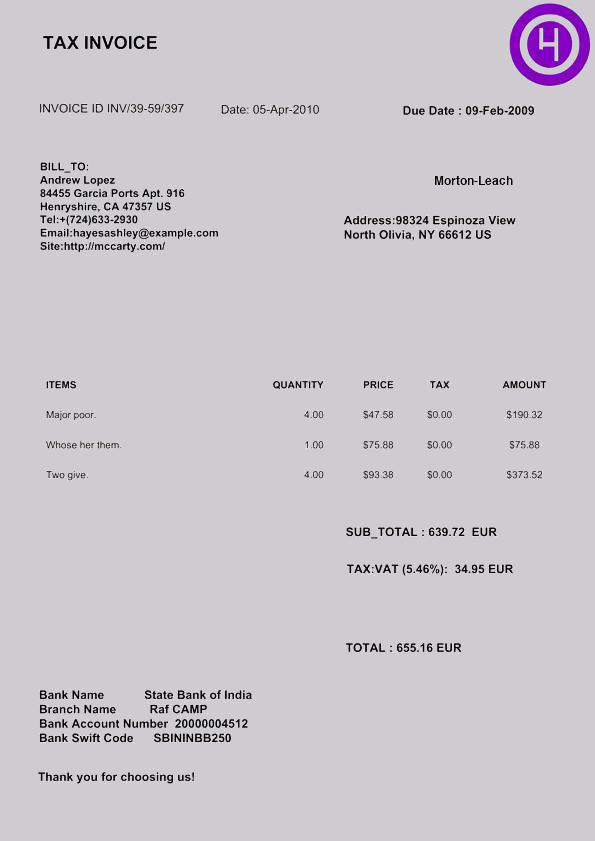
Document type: Invoice